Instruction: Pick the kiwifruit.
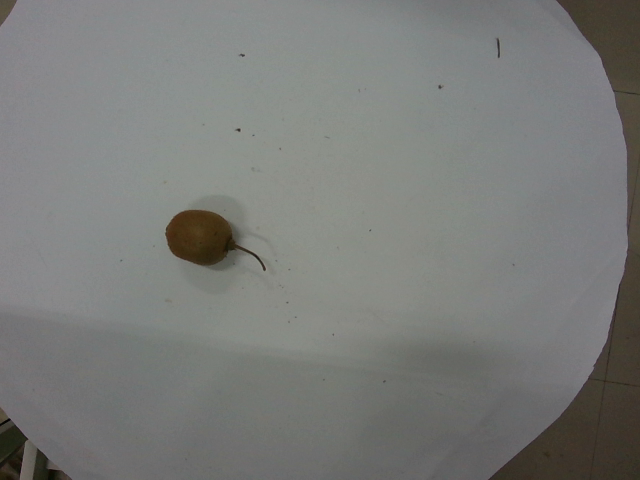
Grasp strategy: vertical